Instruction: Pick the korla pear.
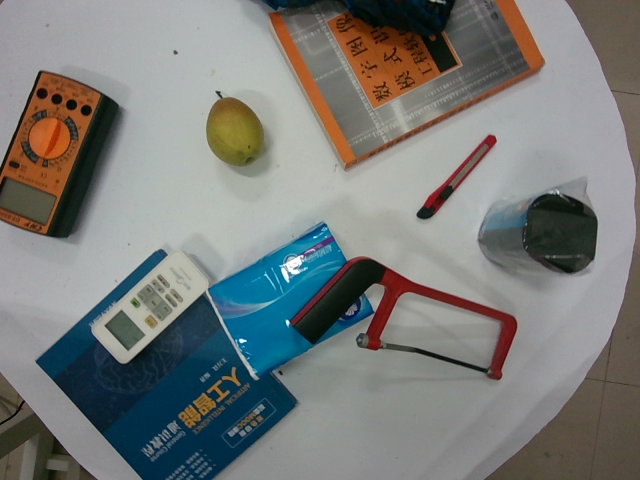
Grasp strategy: vertical